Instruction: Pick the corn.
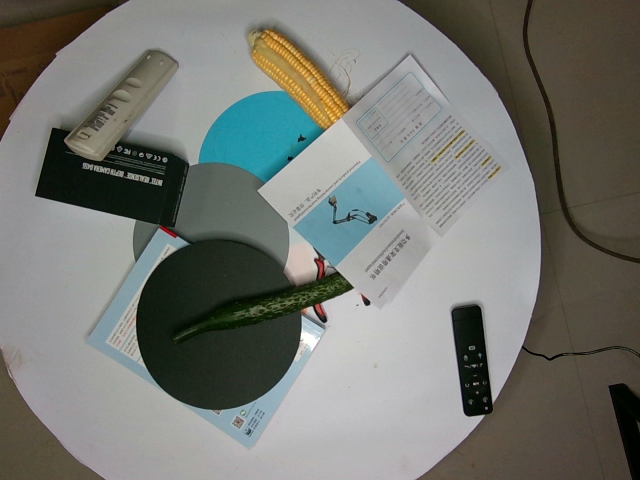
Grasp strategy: vertical